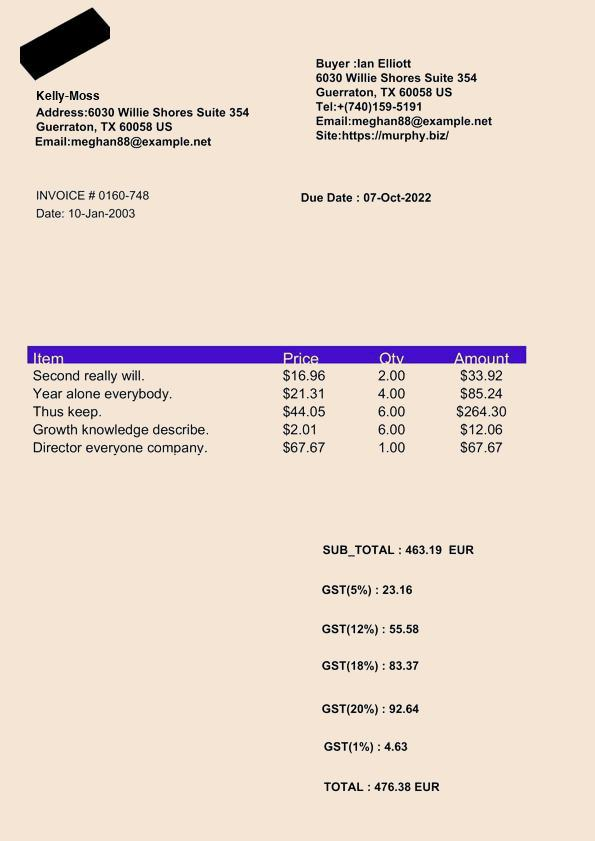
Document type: Invoice